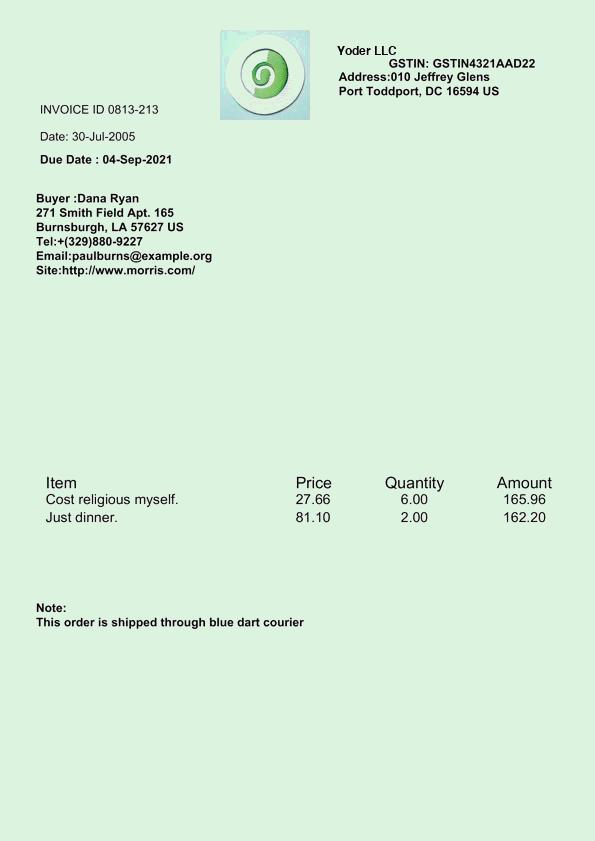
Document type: Invoice